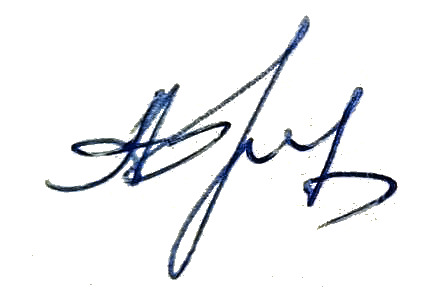
Signature of: alexey folomeev